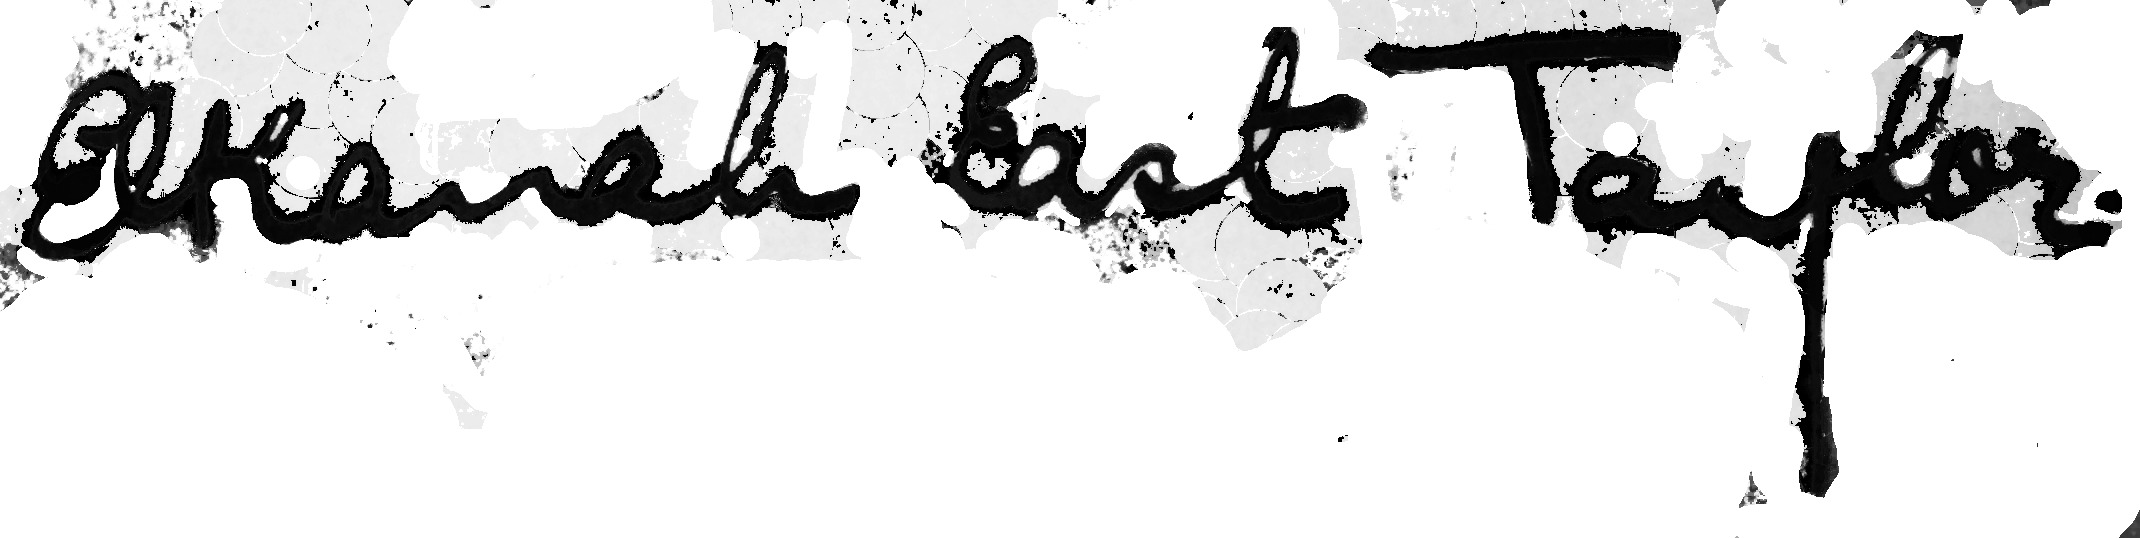
Signature of: elkanah east taylor